Question: What is the address or location of the property listed in the document?
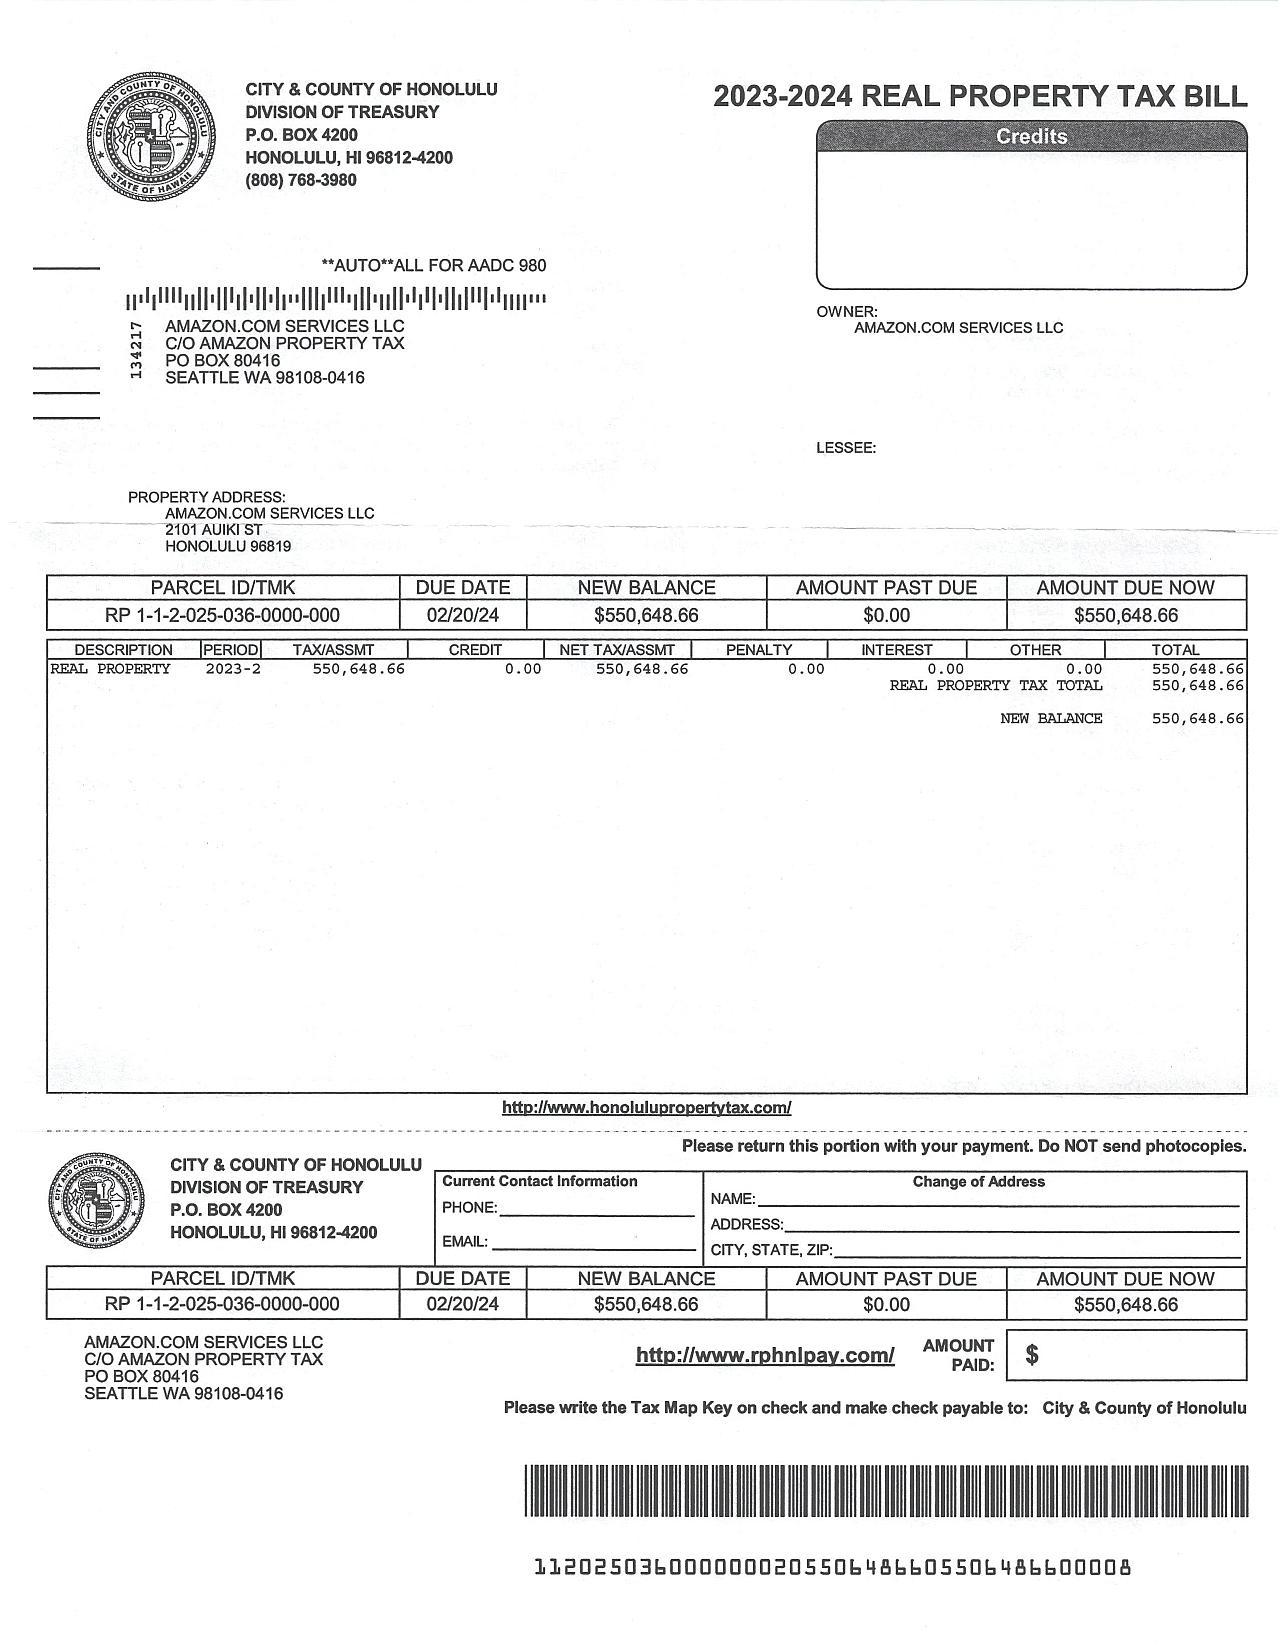
Answer: "AMAZON.COM SERVICES LLC, 2101 AUIKI ST, HONOLULU HI 96819"